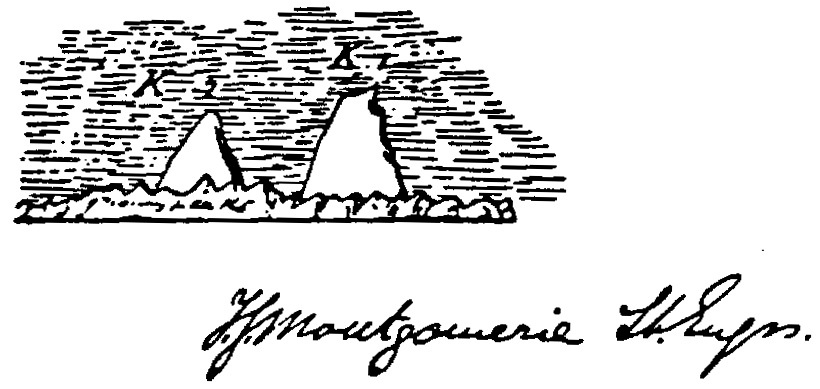
Signature of: thomas george montgomerie